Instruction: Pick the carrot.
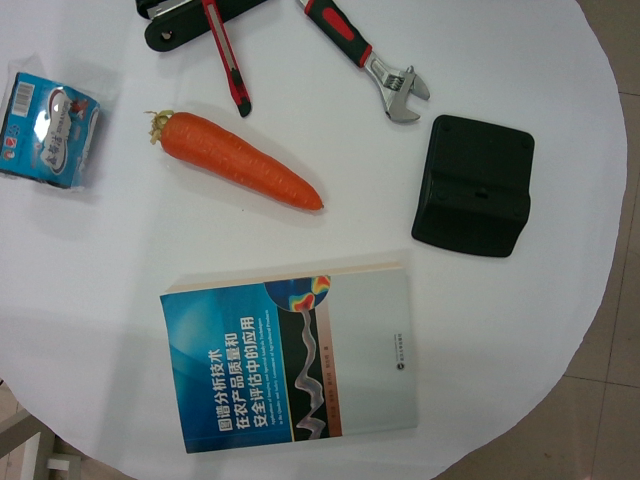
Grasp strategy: vertical